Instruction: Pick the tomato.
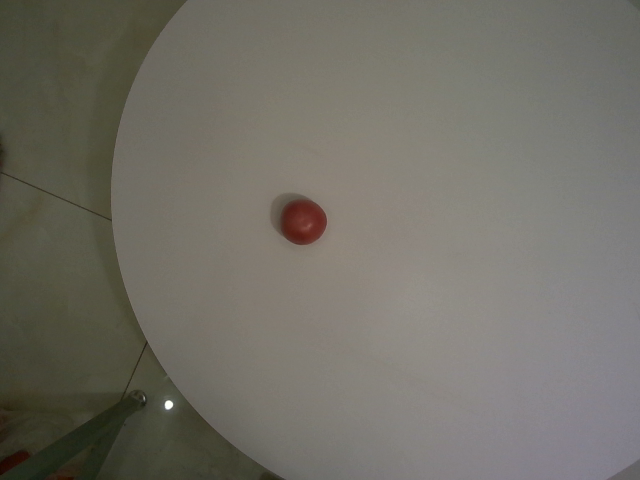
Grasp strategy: vertical